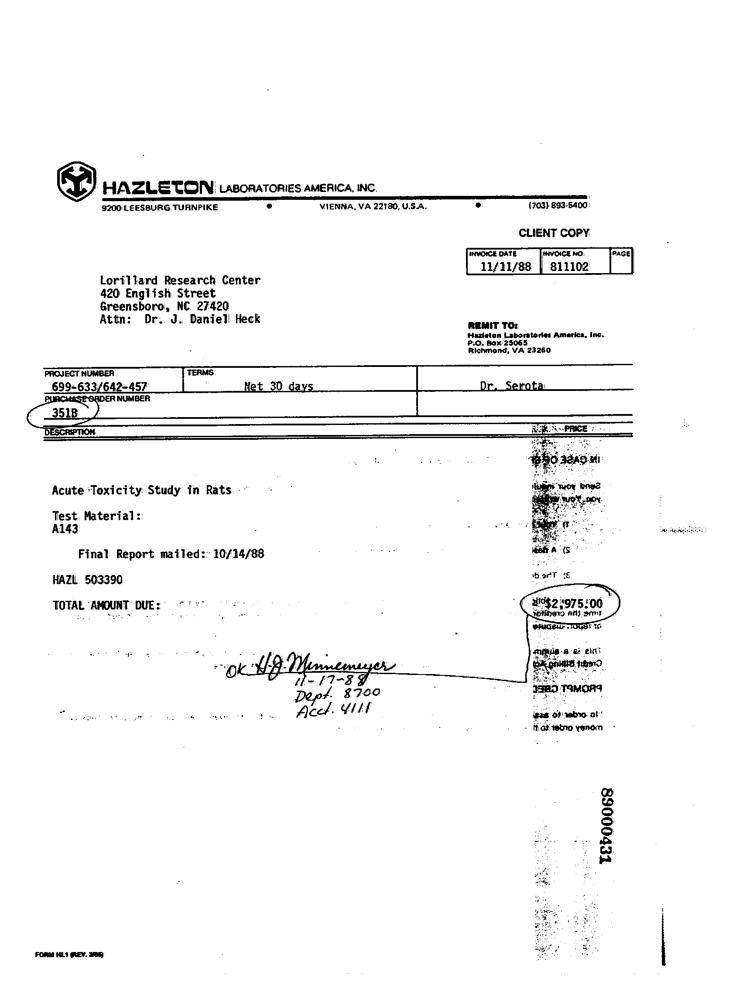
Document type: Invoice